Question: In what way does the history help explain the case?
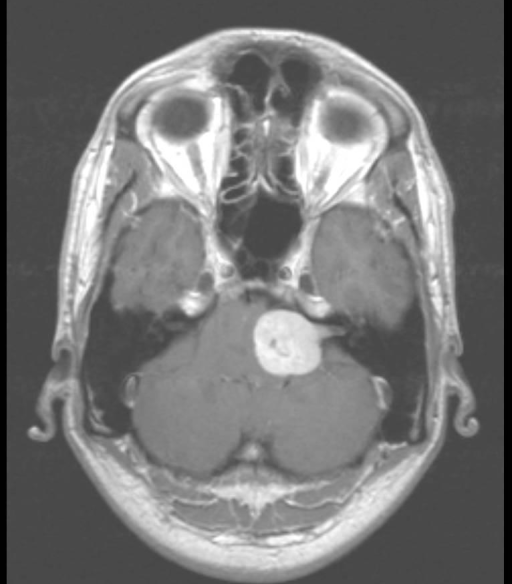
Answer: The patient's history of Patient is a 34 year old man who presented with a 2 year history of increasing hearing loss, tinnitus and occasional vertigo.  In the last few months he has developed L. facial numbness in the V1-V2 distribution. is key in understanding the case.